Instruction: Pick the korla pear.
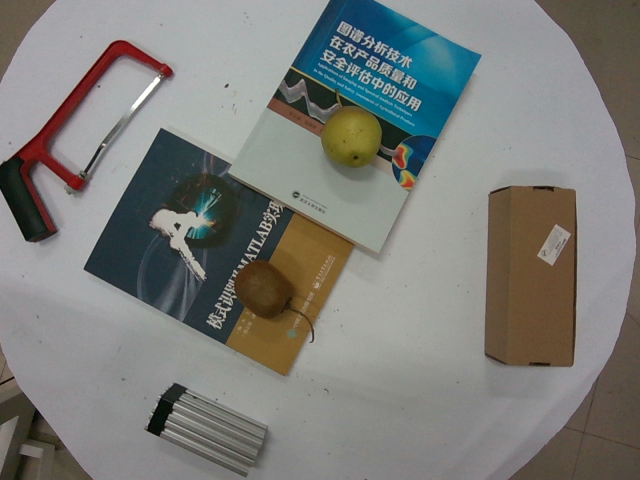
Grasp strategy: vertical